Question: In what way does the history help explain the case?
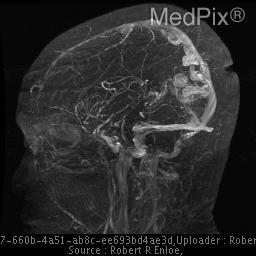
Answer: The patient's history of 26 year-old man with increasing right-sided parietal and occipital headaches is key in understanding the case.